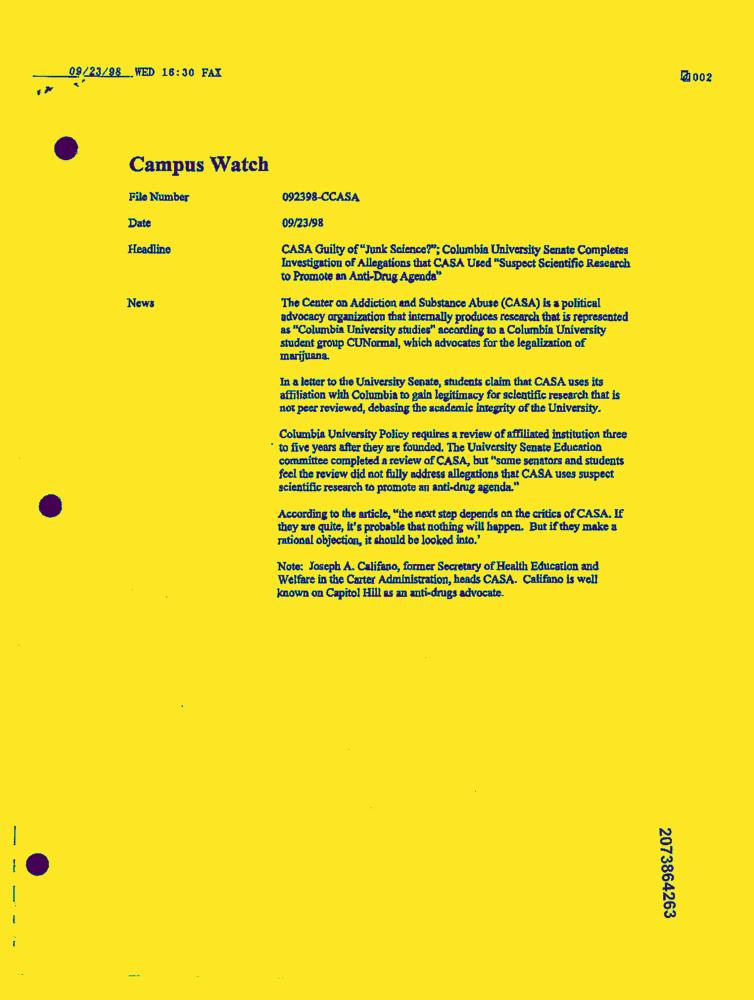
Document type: News-Article